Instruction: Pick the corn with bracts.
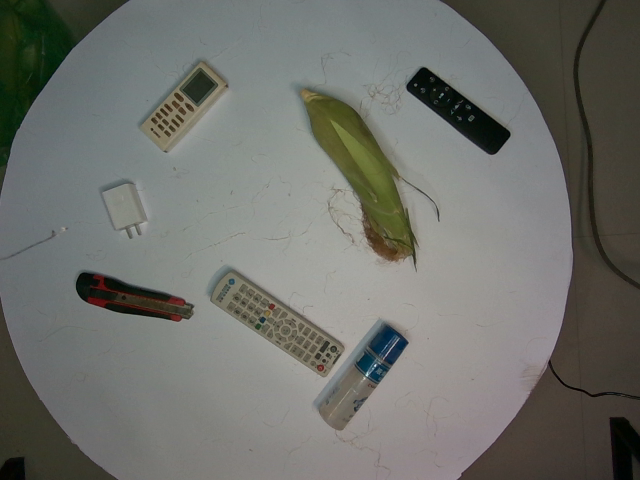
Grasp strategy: vertical